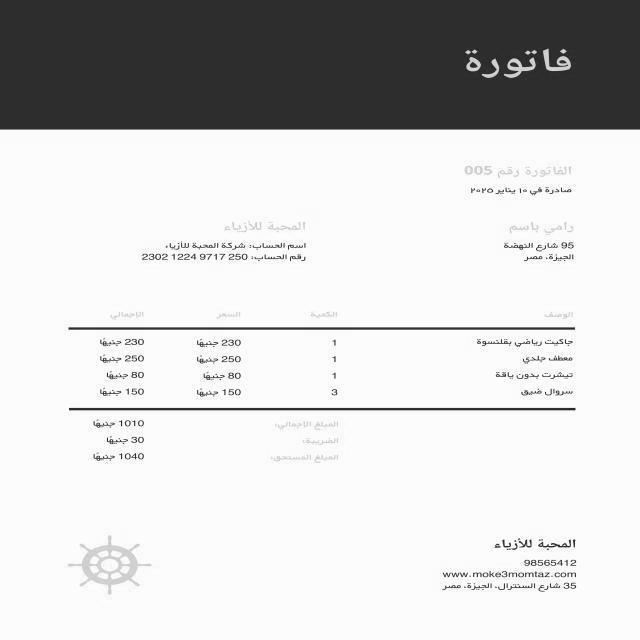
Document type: Invoice